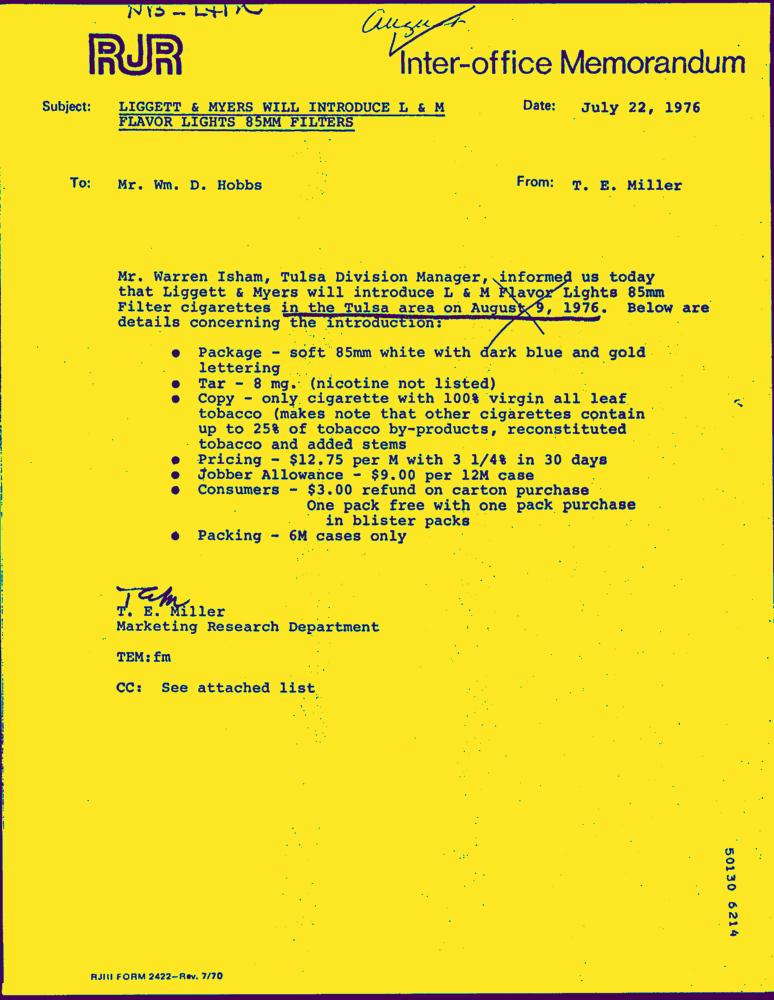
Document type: Letter-Doc